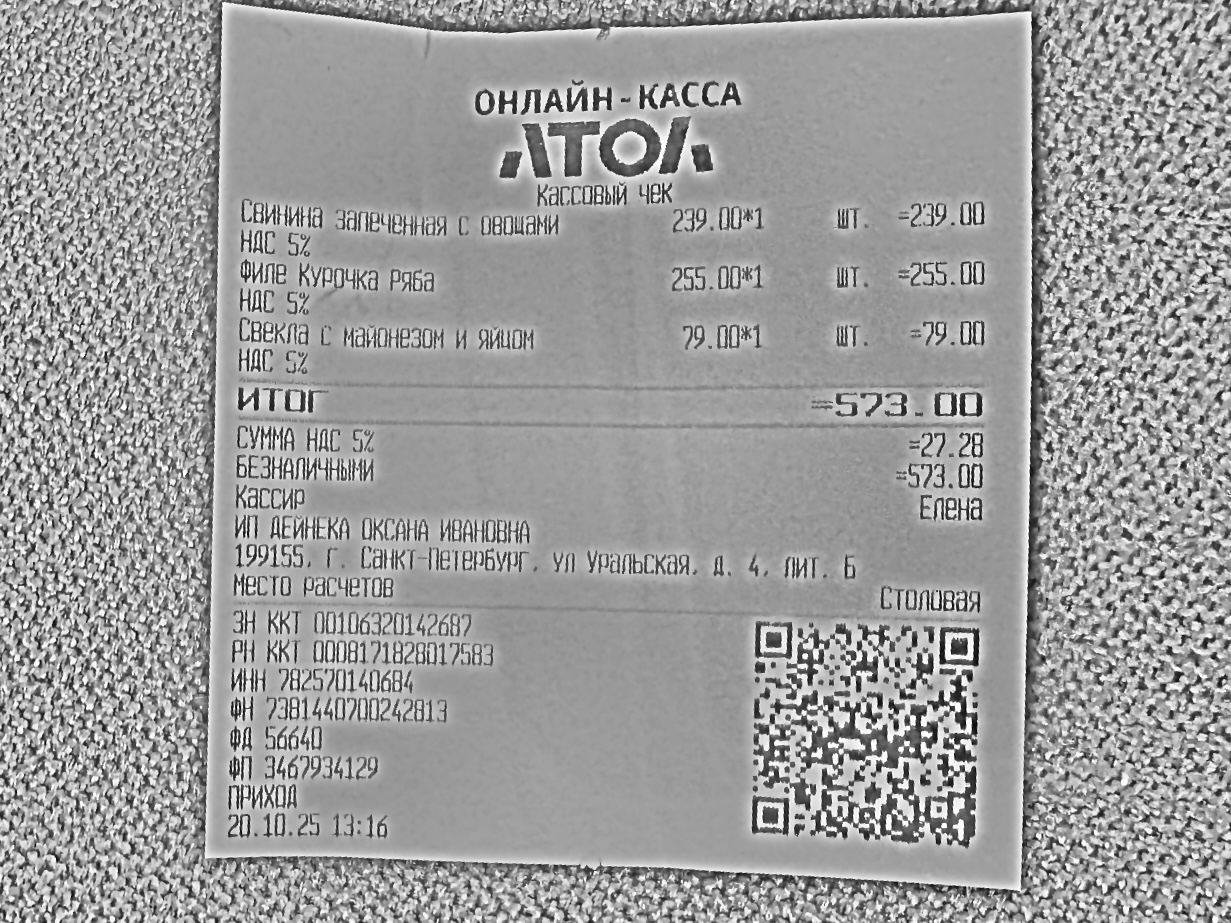
Продавец: ИП ДЕЙНЕКА ОКСАНА ИВАНОВНА
ИНН: 782570140684
Дата: 20.10.25
Товары: Свинина запеченная с овощами; Филе Курочка Ряба; Свекла с майонезом и яйцом
Количество: 1; 1; 1
Цена: 239.00; 255.00; 79.00
Сумма: 239.00; 255.00; 79.00
Итого: 573.00